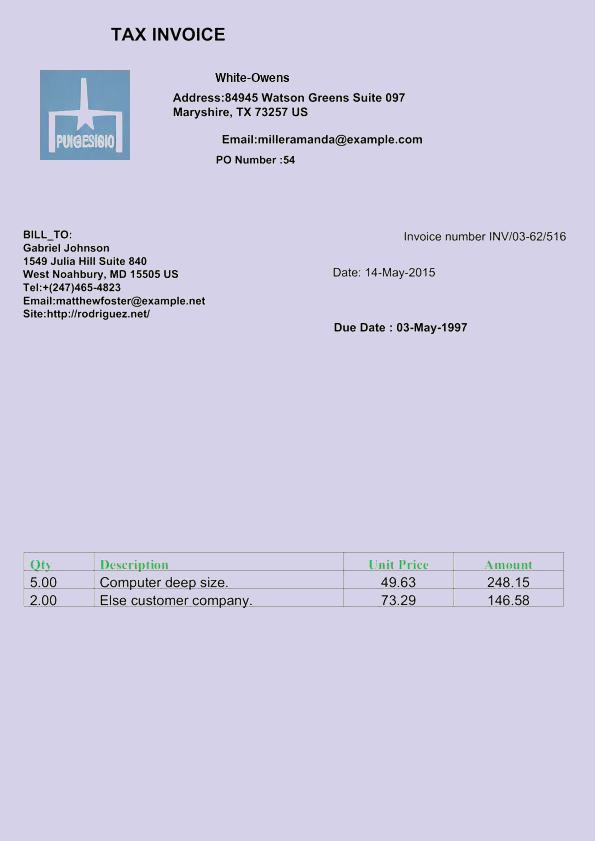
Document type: Invoice